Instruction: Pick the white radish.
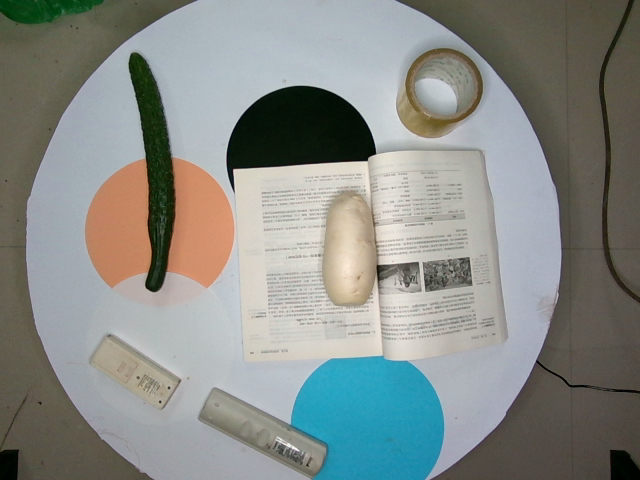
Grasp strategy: vertical